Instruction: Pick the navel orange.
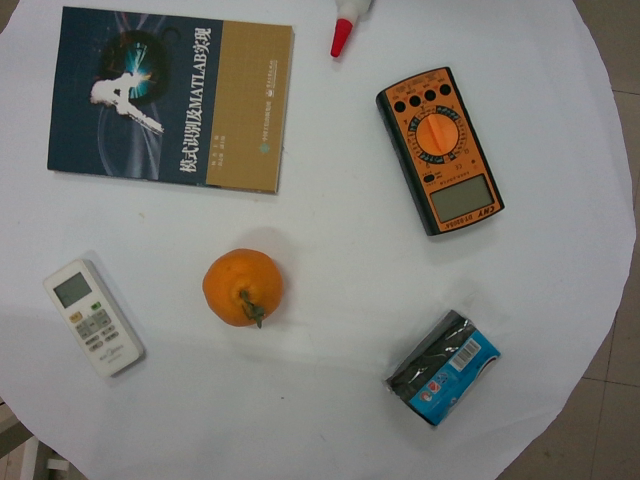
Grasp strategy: vertical